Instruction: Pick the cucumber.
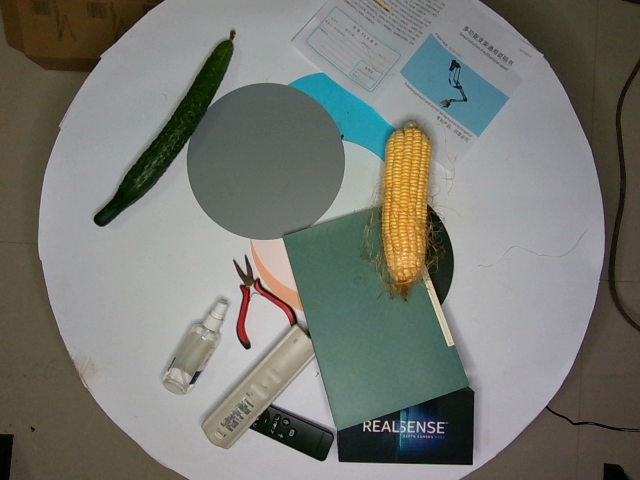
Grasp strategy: vertical